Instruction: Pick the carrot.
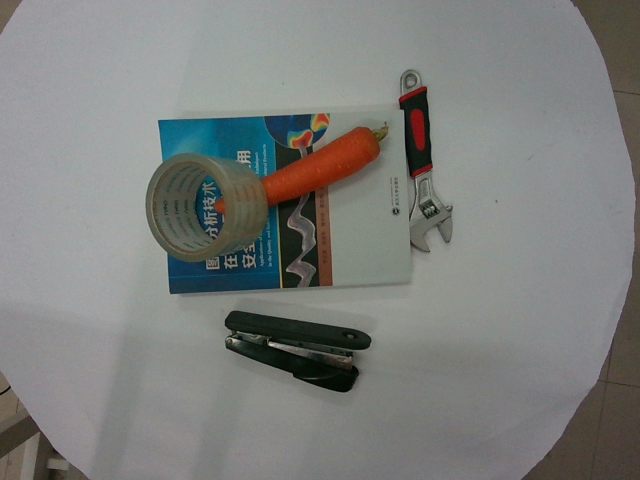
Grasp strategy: vertical